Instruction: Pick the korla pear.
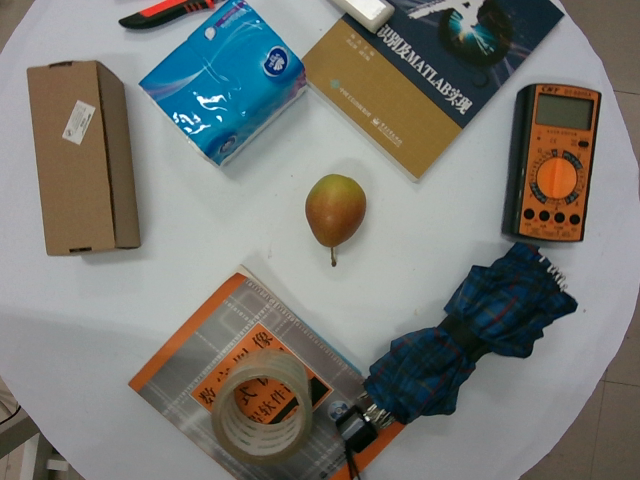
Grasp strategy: vertical